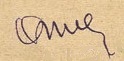
Signature of: heydar huseynov